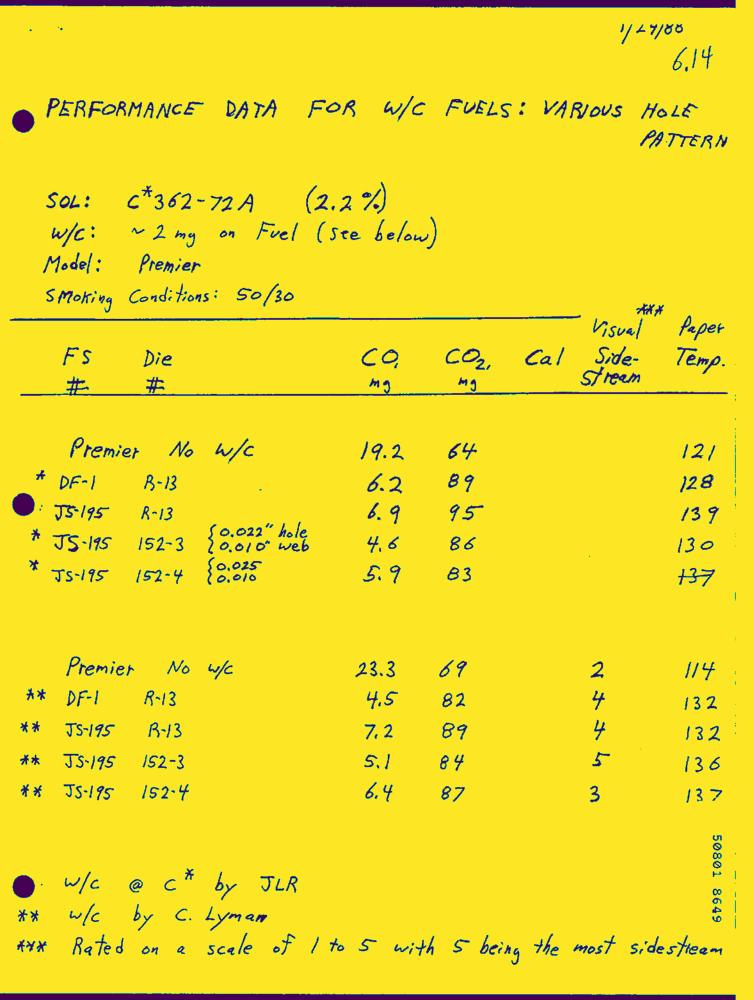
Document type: Hand-Written